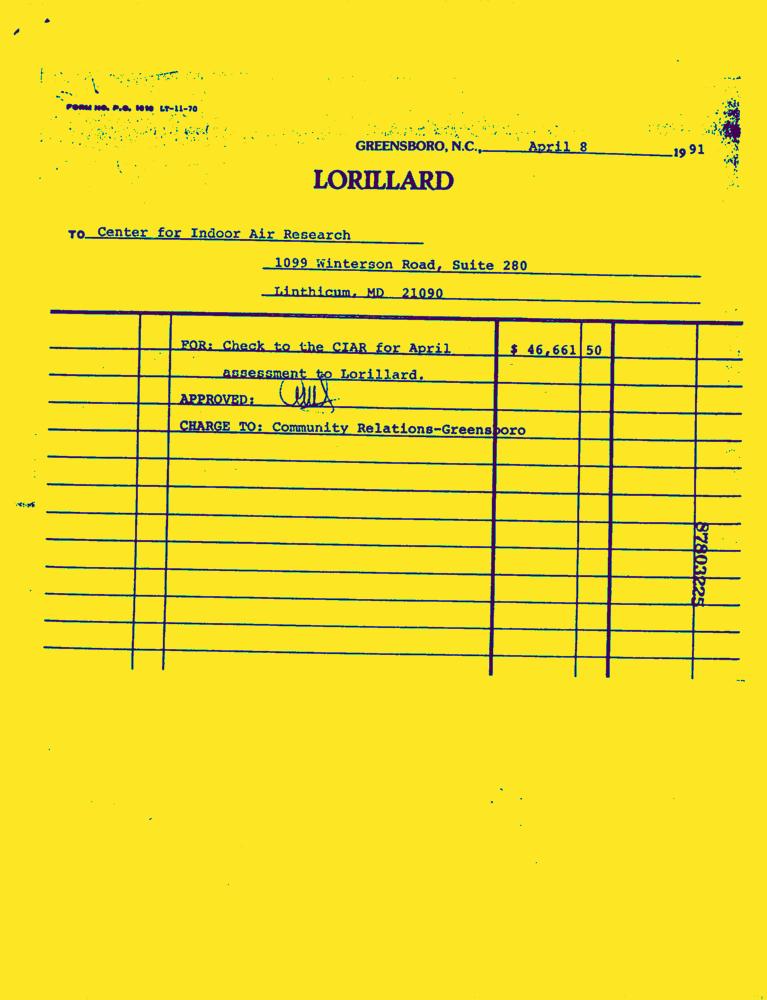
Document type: Invoice-Doc